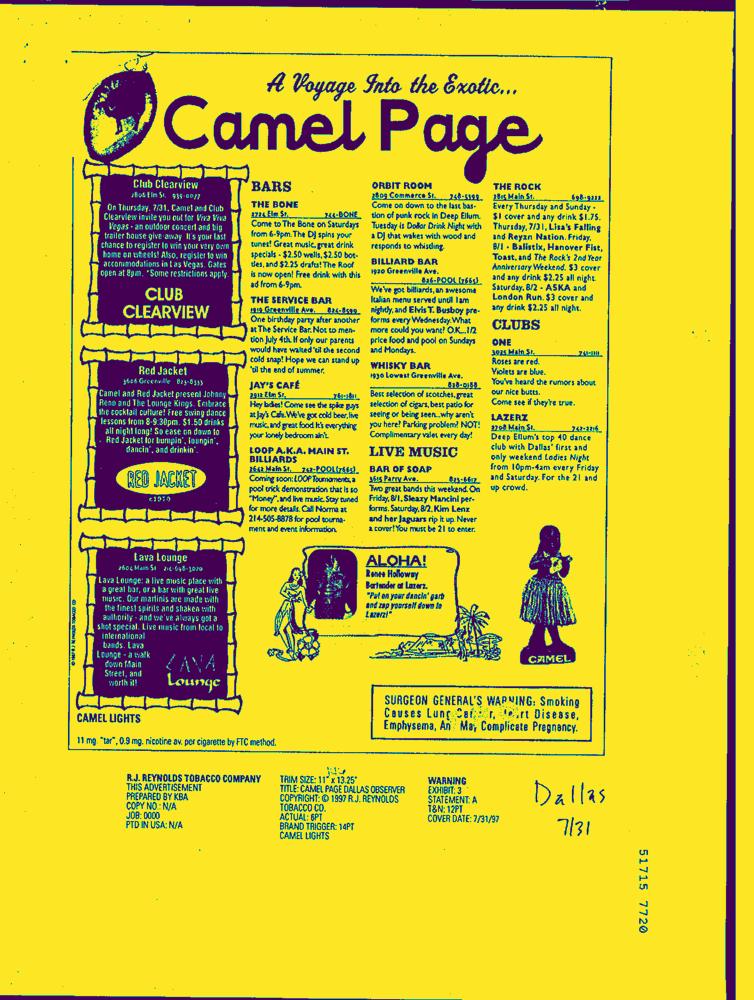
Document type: AD